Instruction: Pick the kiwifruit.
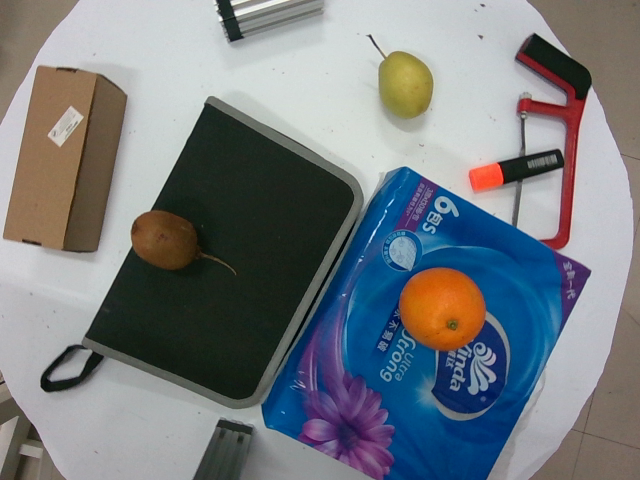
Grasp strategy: vertical